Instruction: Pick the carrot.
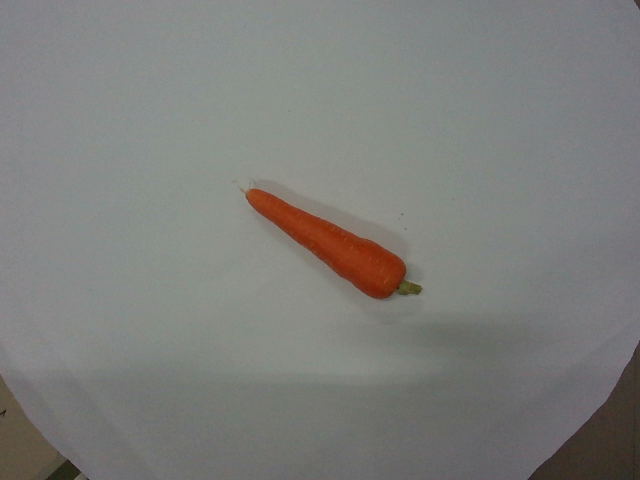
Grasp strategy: vertical